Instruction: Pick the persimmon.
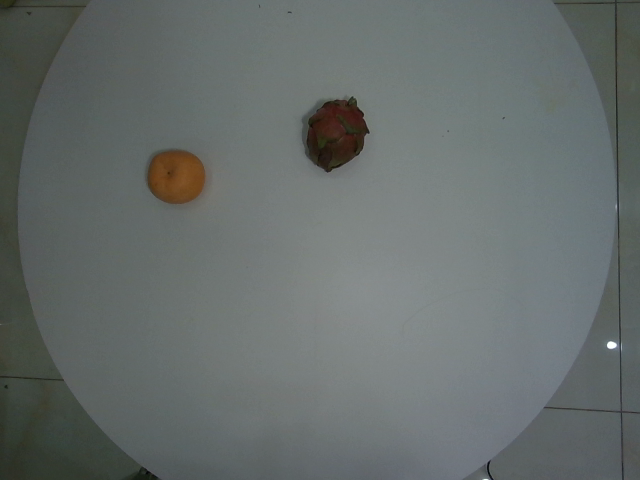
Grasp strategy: vertical